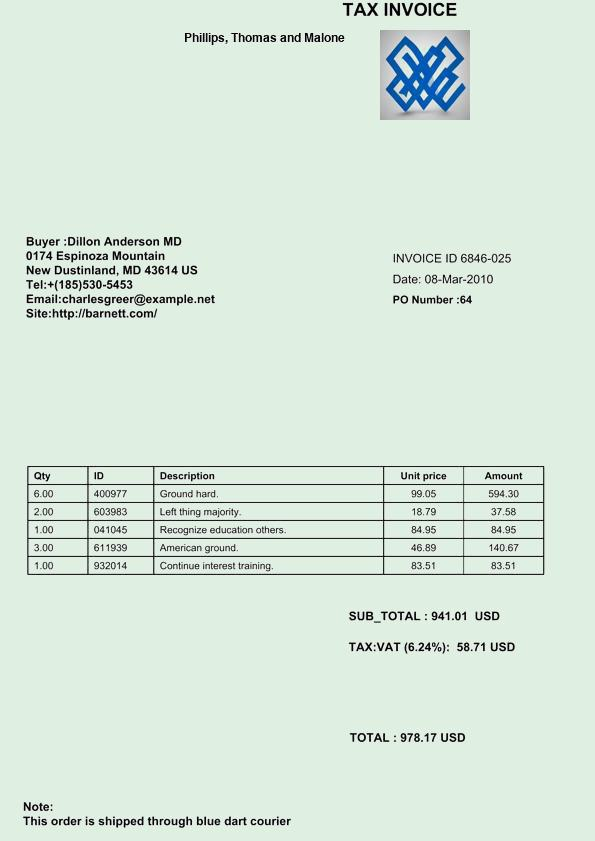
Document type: Invoice